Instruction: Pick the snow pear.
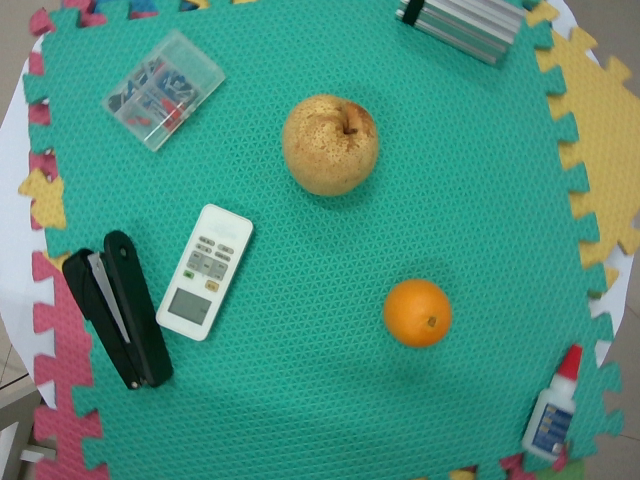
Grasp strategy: vertical